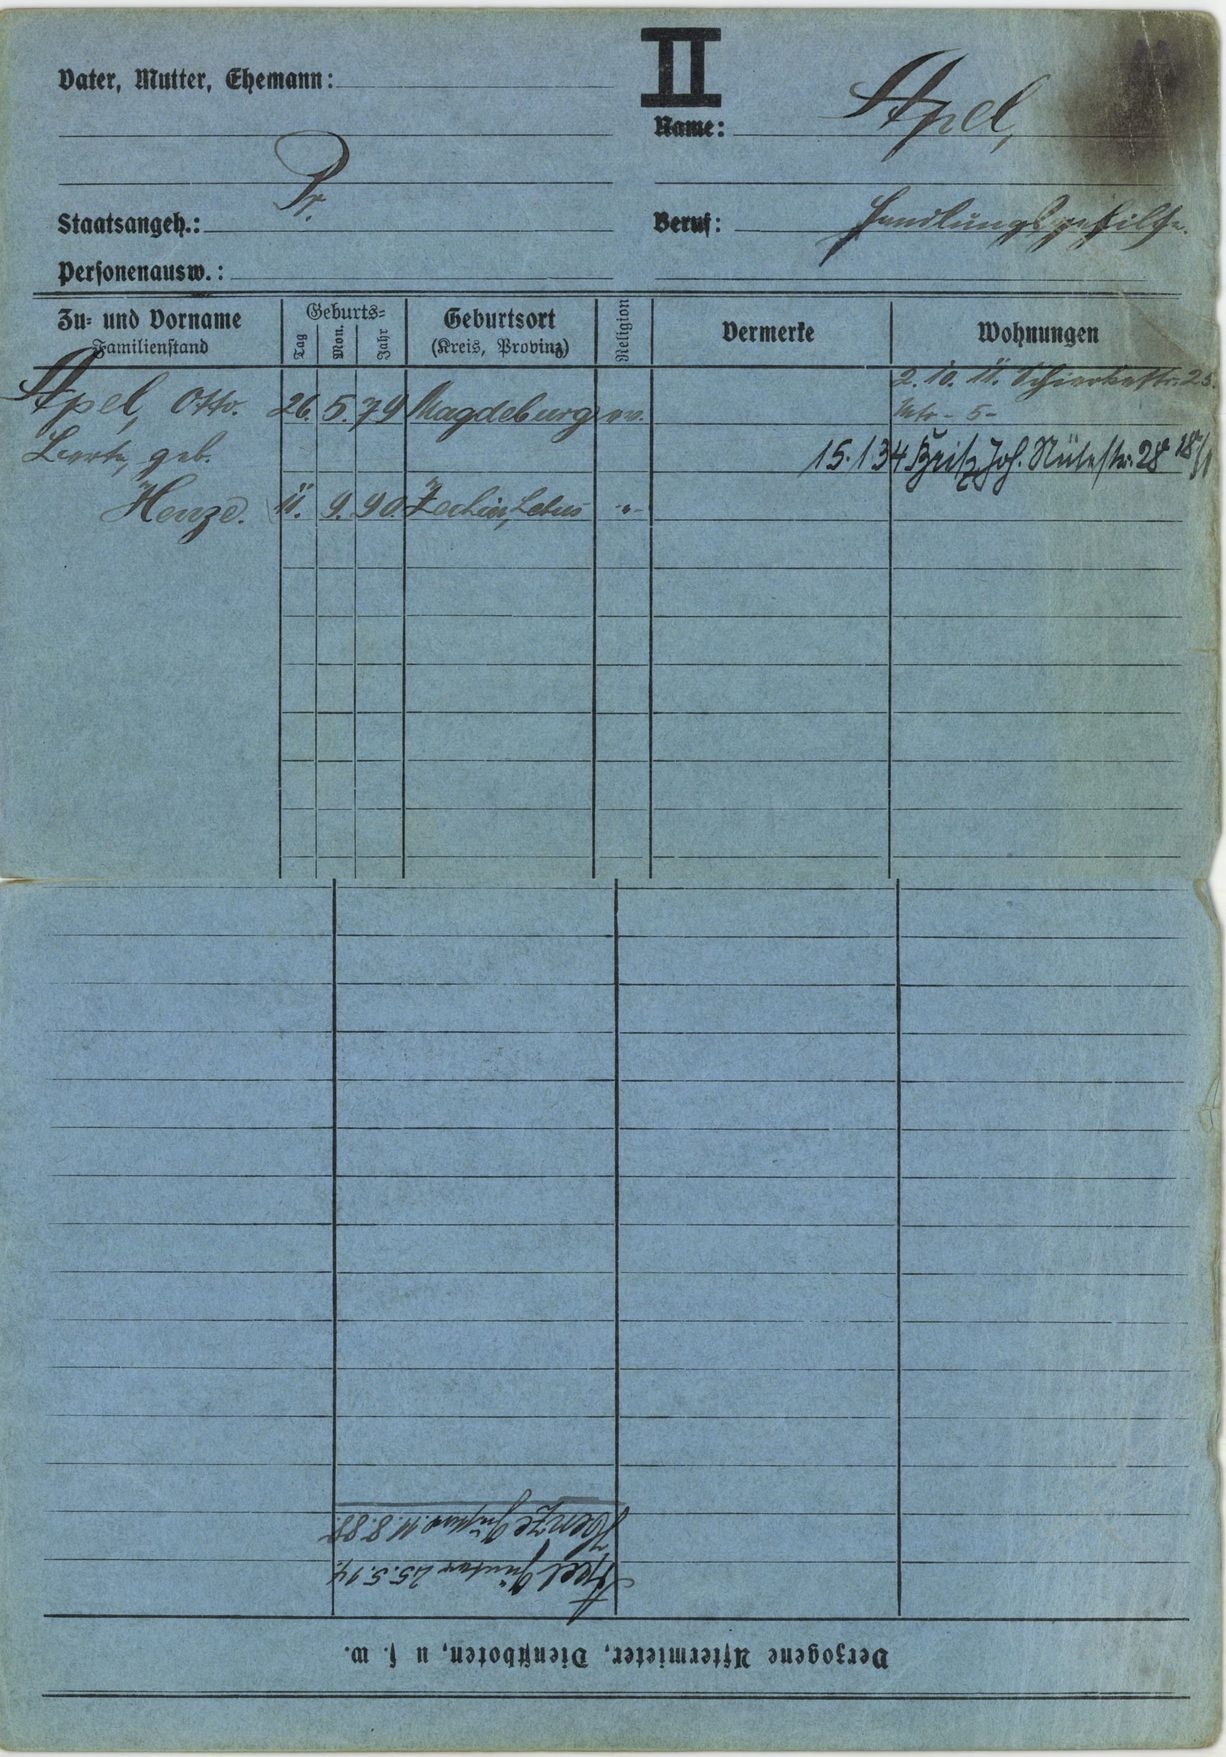
Apel